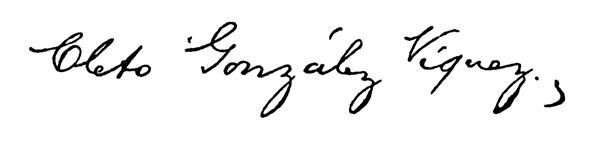
Signature of: cleto gonzález víquez